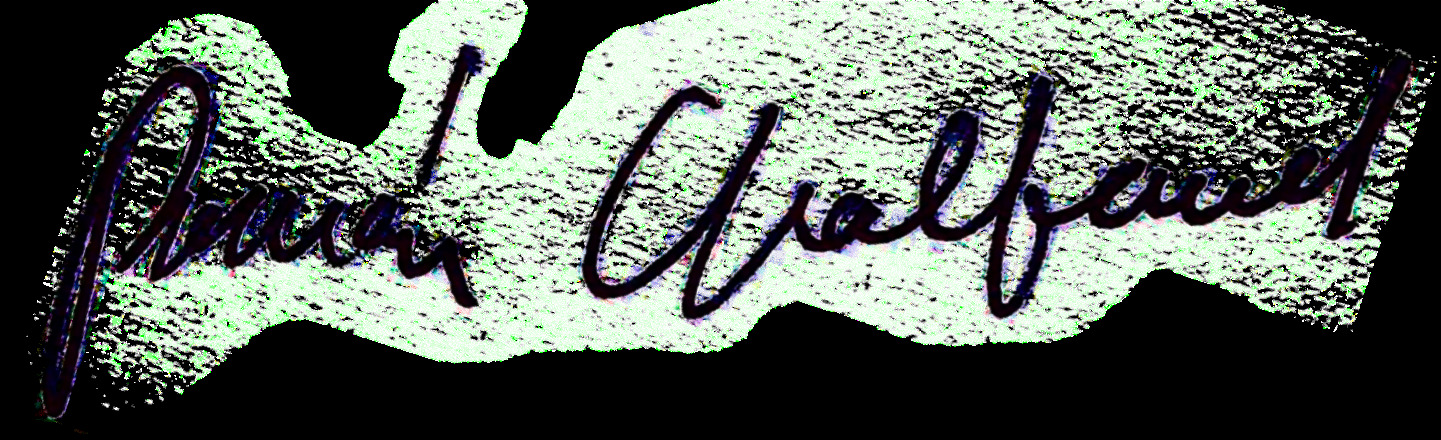
Signature of: román chalbaud